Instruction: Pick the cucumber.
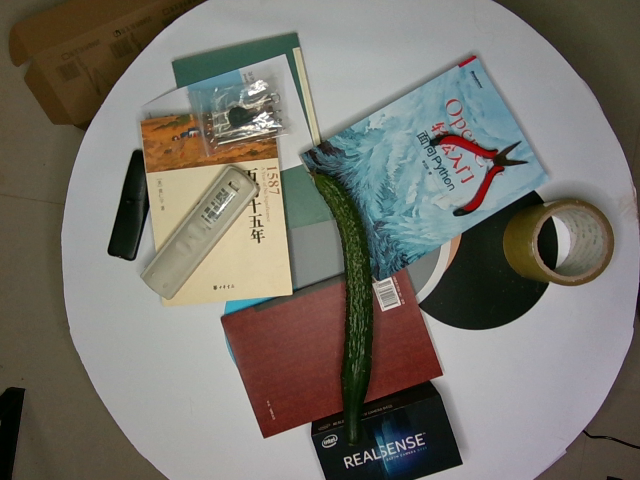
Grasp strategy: vertical